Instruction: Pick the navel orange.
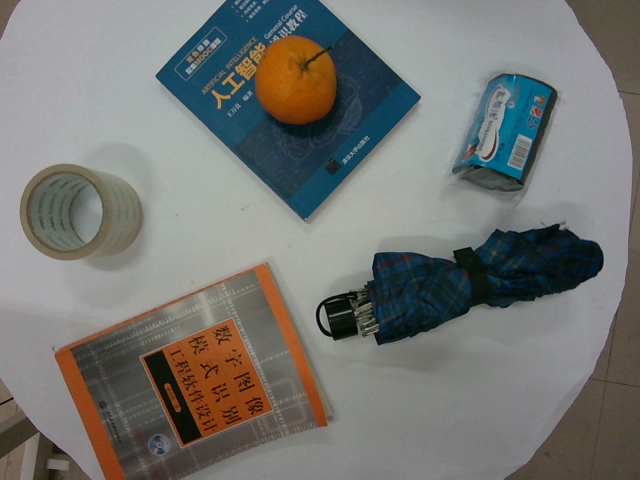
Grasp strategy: vertical